Question: How is the history relevant to the case?
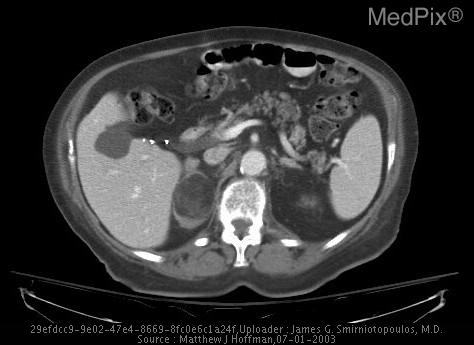
Answer: The patient's history of 89 year old woman with CHF who had questionable pulmonary nodule on chest radiograph which prompted a CT exam. is key in understanding the case.